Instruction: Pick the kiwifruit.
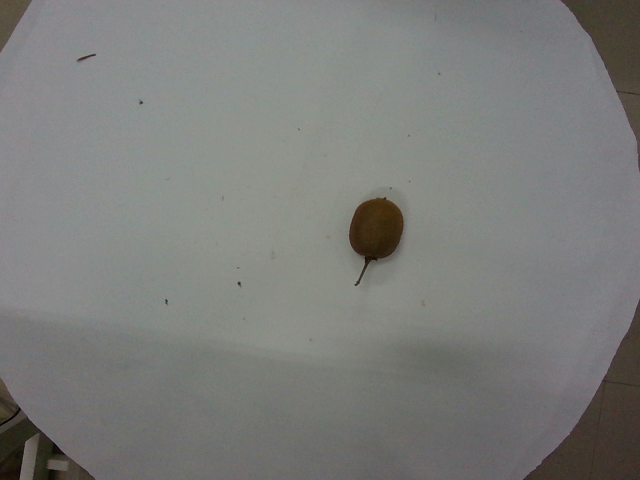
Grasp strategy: vertical